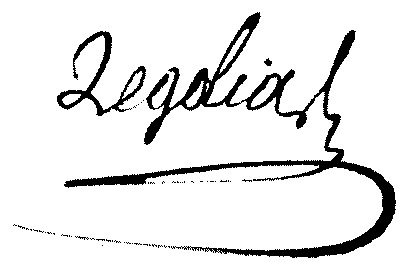
Signature of: jean marie le golias de rosgrand